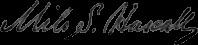
Signature of: milo smith hascall